Can you pull out the amount in words, numerical amount, payee's name, date of the cheque, and the bank's name from the image?
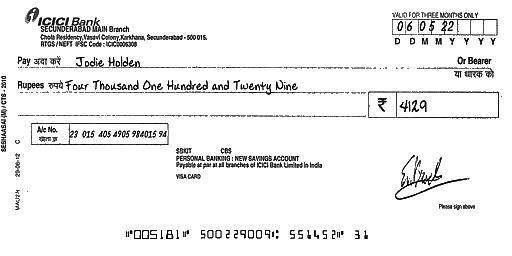
amt_in_words: Four Thousand One Hundred and Twenty Nine
amt_in_figures: 4129
payee_name: Jodie Holden
bank_name: ICICI Bank
cheque_date: 06/05/22